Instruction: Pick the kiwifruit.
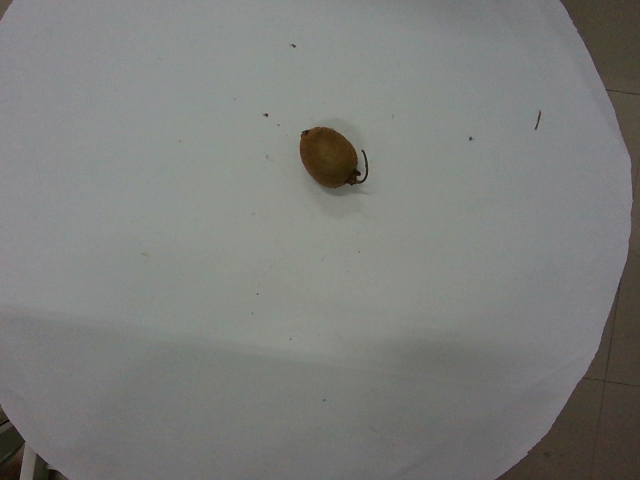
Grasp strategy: vertical